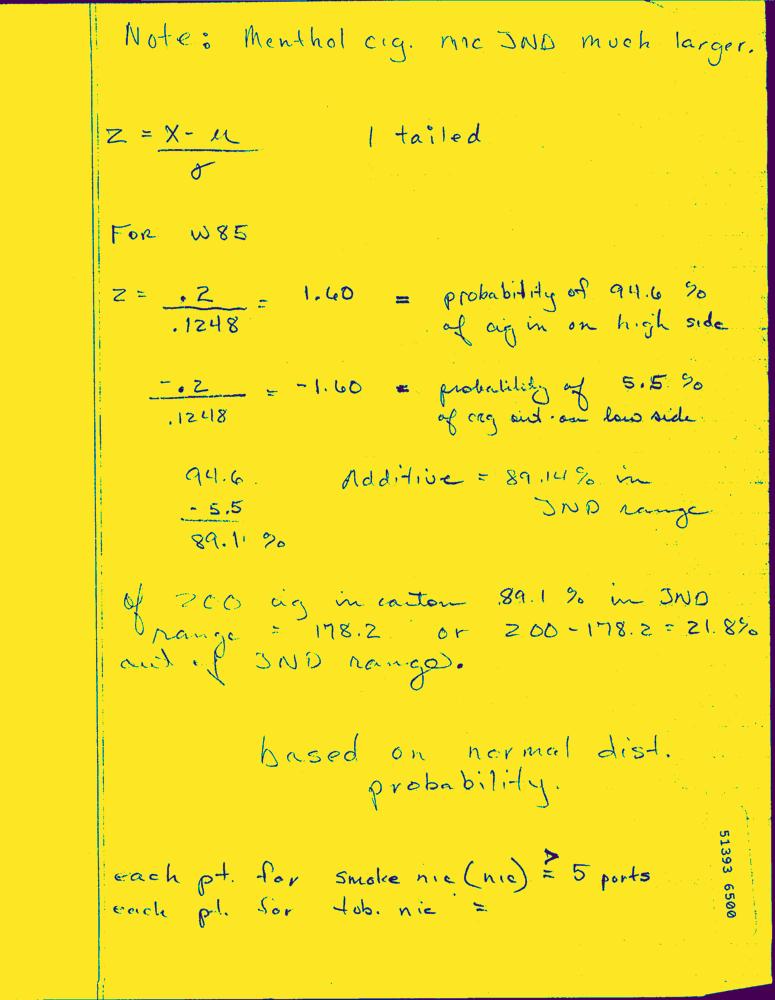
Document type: Hand-Written